Question: In what way does the history help explain the case?
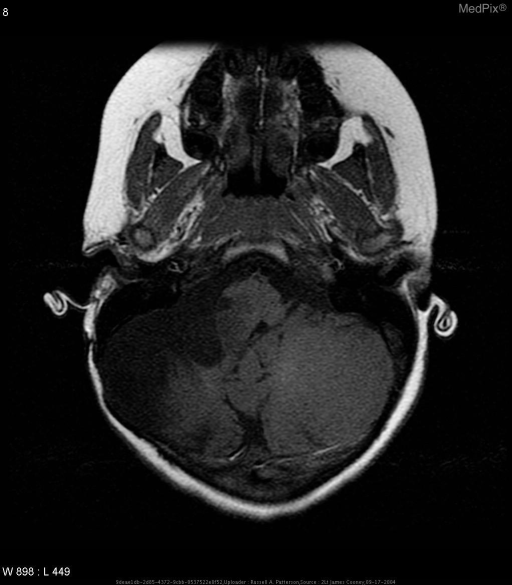
Answer: The patient's history of This patient originally presented at the age of 3 with right facial palsy, worsening over a six month period, now undergoing routine surveillance post-resection and chemotherapy for a CNS tumor. is key in understanding the case.